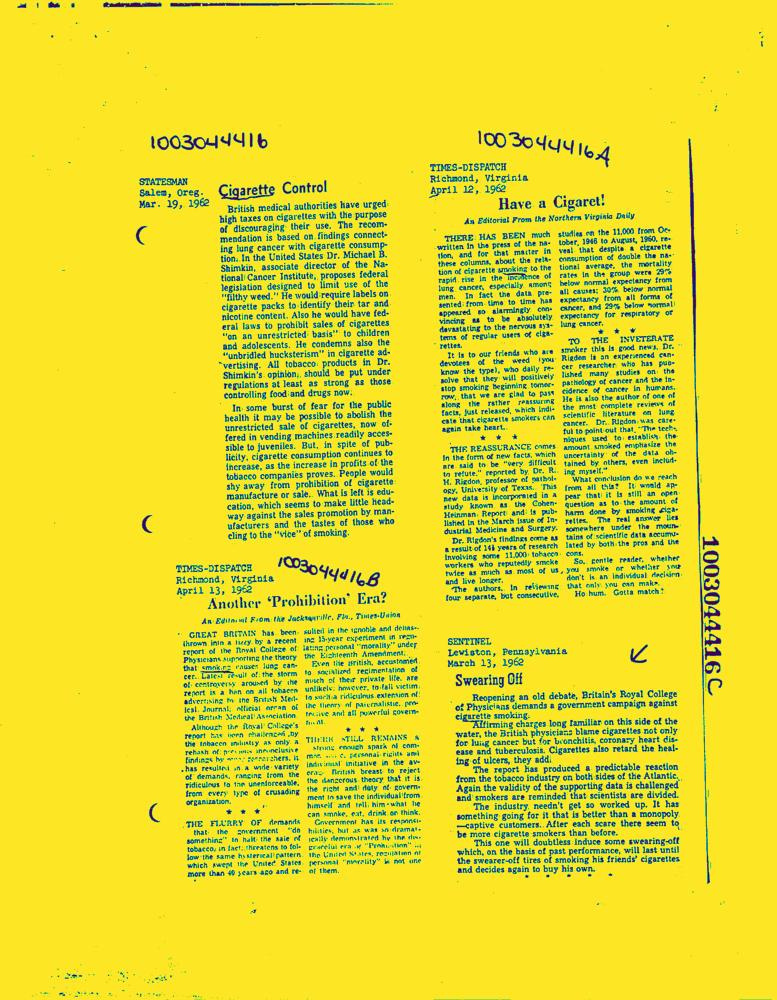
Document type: News-Article